Question: Talk about the condition:
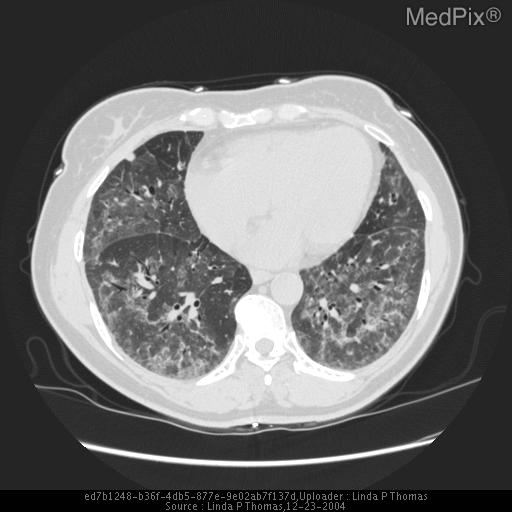
Answer: The disease is discussed as: This is a case of nonspecific interstitial pneumonitis; one of the idiopathic interstitial pneumonias.

Idiopathic interstitial pneumonia refers to a group of disorders that are characterized by inflammation and/or fibrosis affecting the interstitium to a greater extent than the airways or alveoli. This group of disorders is a distinct subset of interstitial lung disease in that a known etiology is not identified.  The idiopathic interstitial pneumonias are classified into groups with similar pathology, disease progression, treatment response and prognosis. The groups include (in decreasing order of incidence): Usual interstitial pneumia (UIP), nonspecific interstitial pneumonitis (NSIP), bronchioloitis obliterans-organizing pneumonia (BOOP), respiratory bronchiolitis-interstitial lung disease (RB-ILD), desquamative interstitial pneumonitis (DIP), lymphocytic interstitial pneumonitis (LIP) and acute interstitial pneumonitis.

Nonspecific interstitial pneumonits (NSIP) is nonclassifiable; meaining it cannot be classified as the other idiopathic interstitial pneumonias.  The patients are typically middle-aged to elderly but tend to be younger than UIP and older than RB-ILD and DIP. NSIP affects females more commonly than males. Presenting symptoms include chronic dry cough, shortness of breath, low-grade fever and malaise.  Chest radiographs may be normal or demonstrate irregular interstitial opacities with or without consolidation. Lung volumes may be normal to slightly decreased.  CT reveals scattered bilateral ground-glass opacities in all patients. Other potential findings include airspace consolidation, linear opacities, bronchial dilatation and mediastinal lymphadenopathy.  A unique feature of NSIP is the lack of honeycombing.

On biopsy there is typically a uniform appearance of interstitial inflammation. Inflammation only and no fibrosis are seen in the majority (48%) with inflammation and fibrosis (38%) and fibrosis only (14%) less common findings.

NSIP has been related to underlying collagen vascular disease, inhalational exposure, severe pneumonia and ARDS. Therapy is based on immunosuppression including steroids and cytotoxic agents. Clinical and radiographic improvement is seen in 50-86% of patients with an 11% overall mortality.